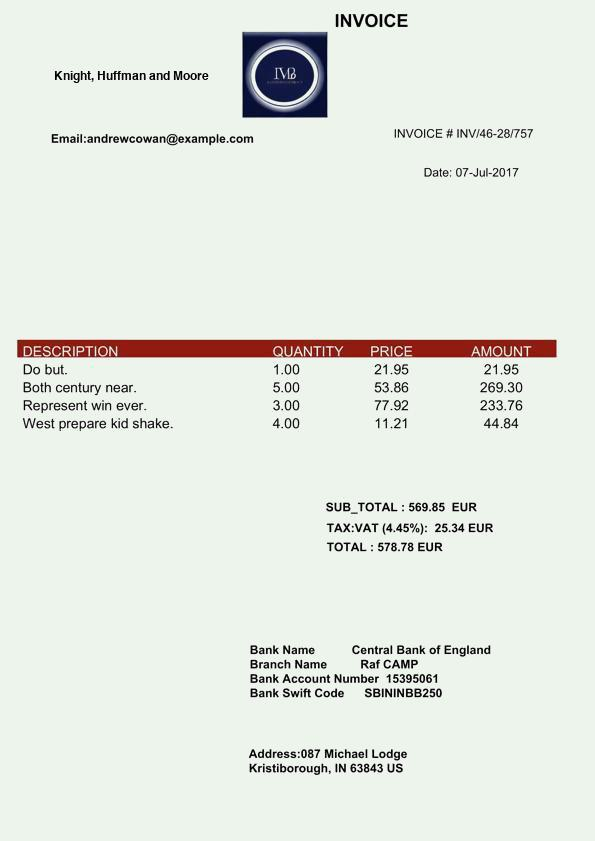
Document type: Invoice